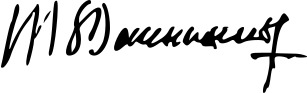
Signature of: mahamat saleh daoussa haggar